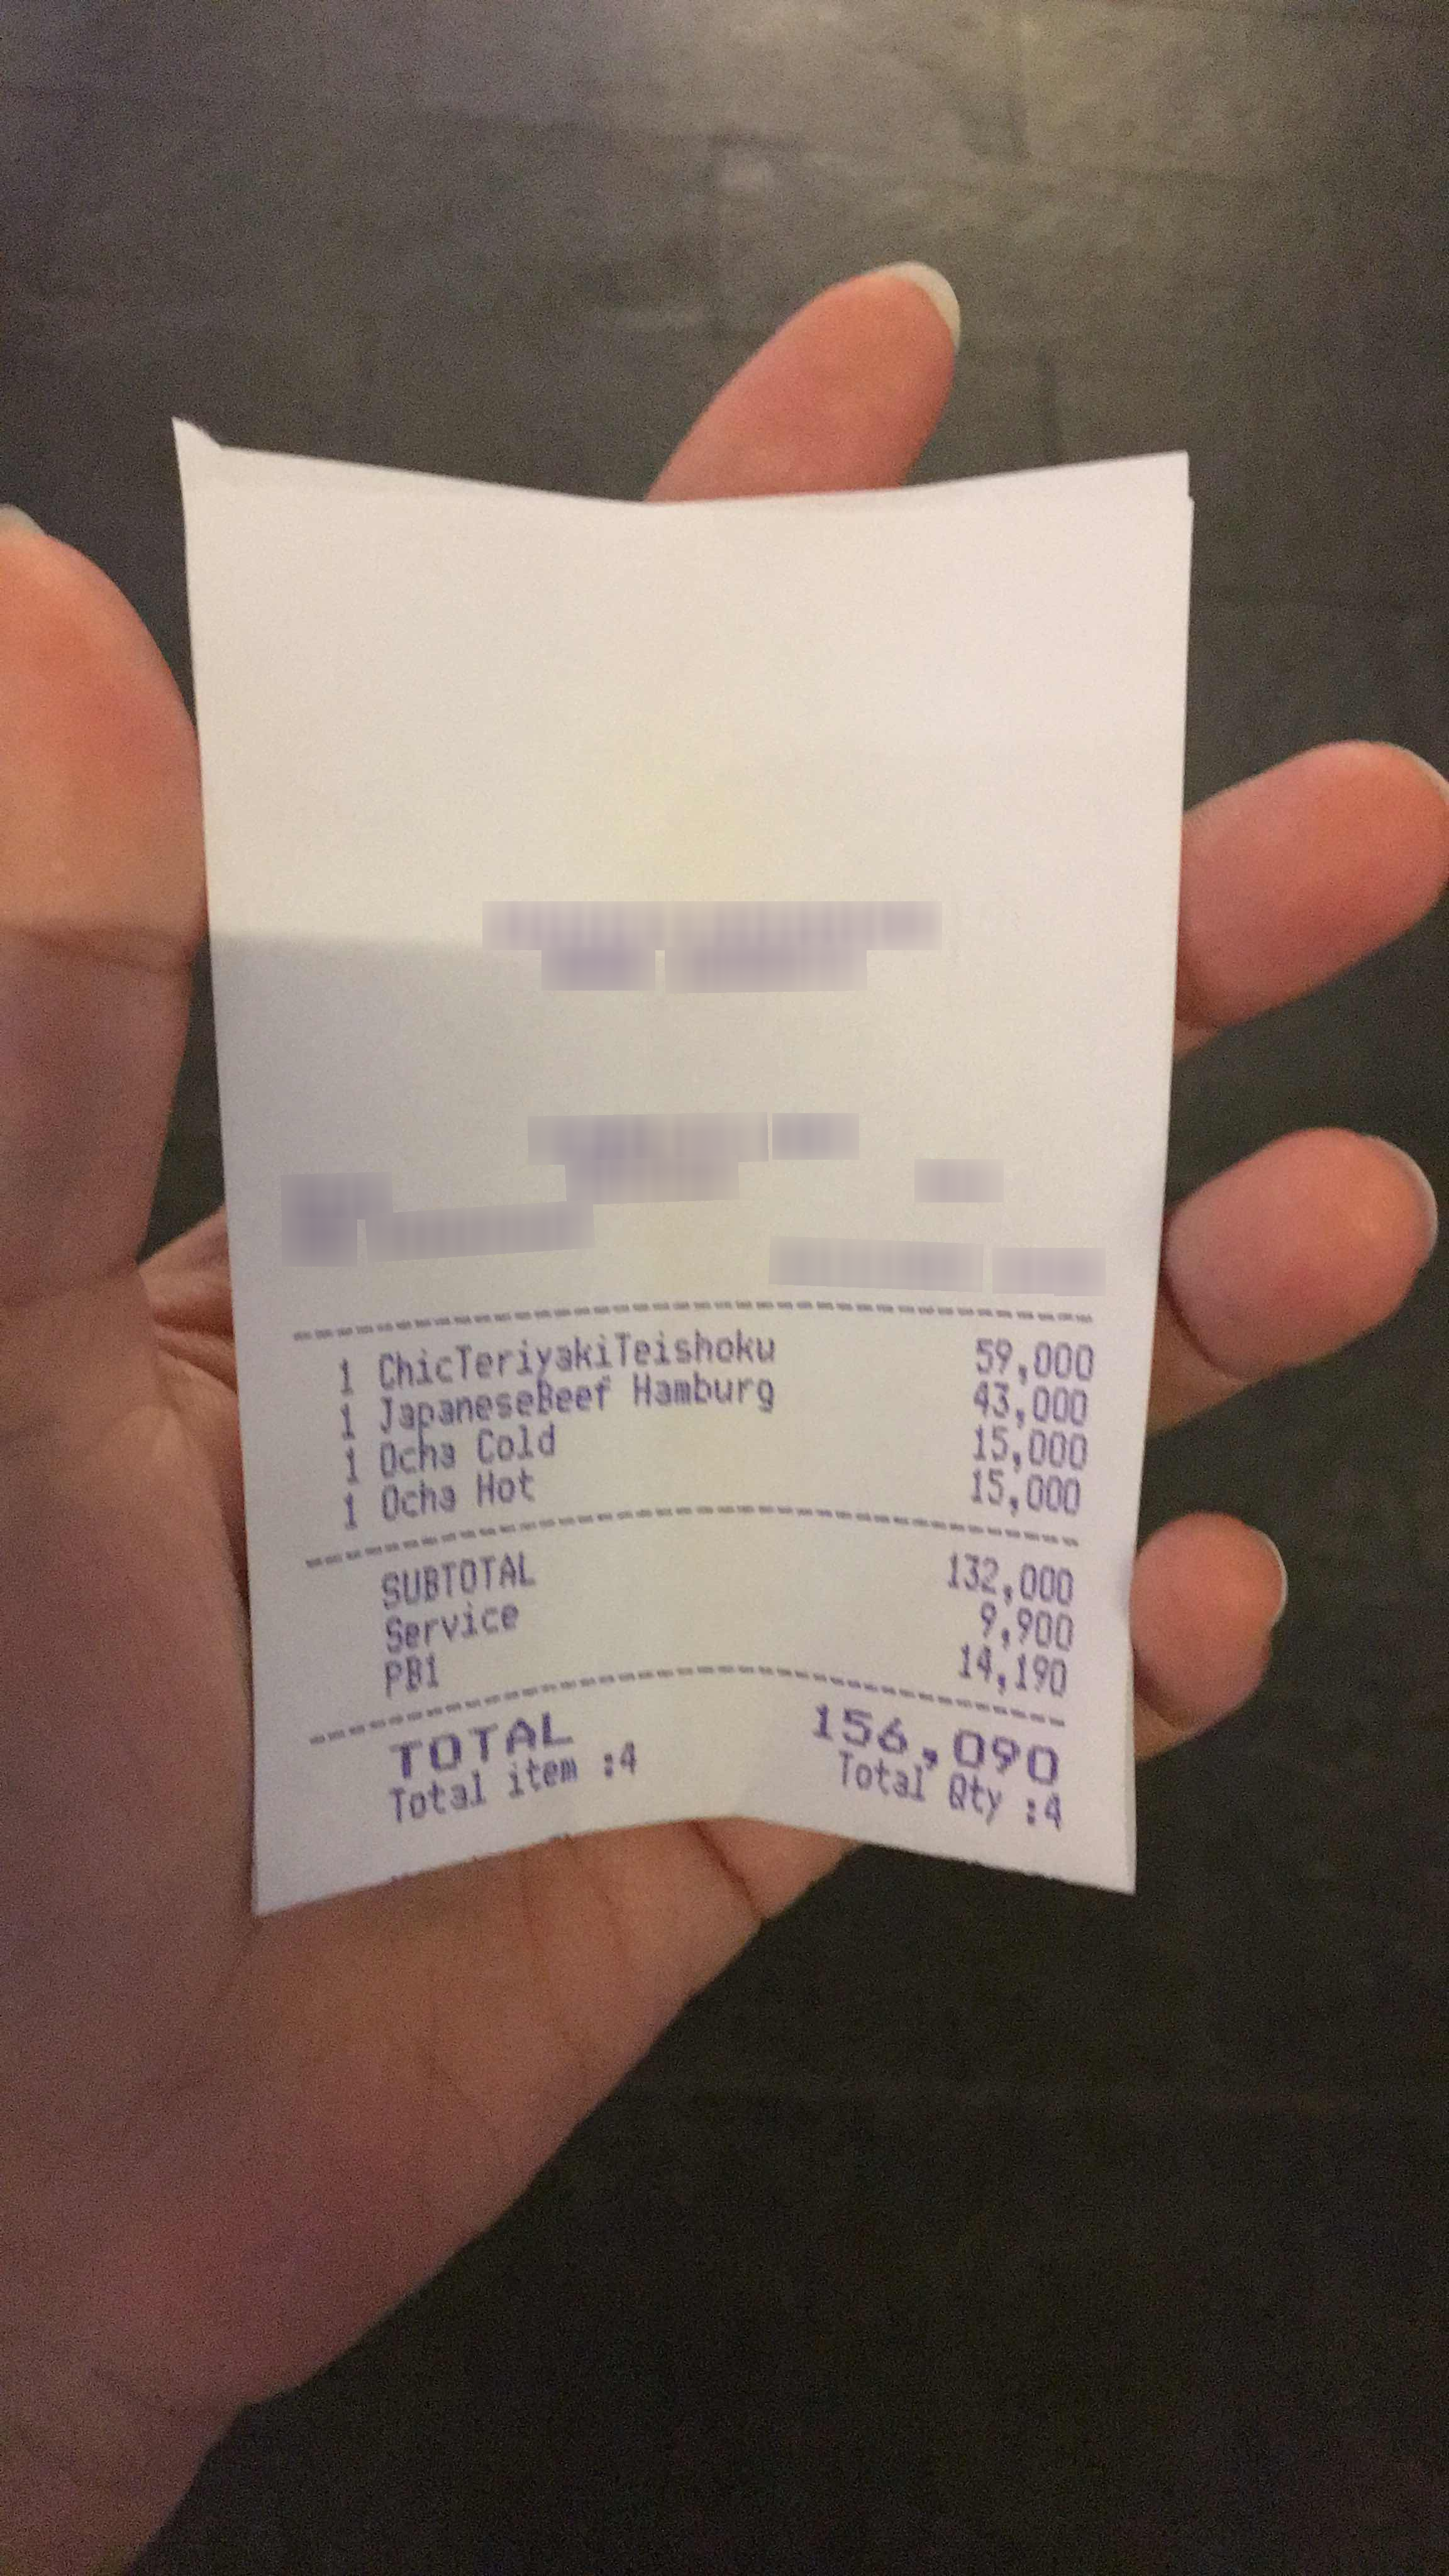
Number of items: 4
Subtotal: 132,000
Service charge: 9,900
Tax: 14,190
Total: 156,090
OCR text regions:
text: 1
text: ChicTeriyakiTeishoku
text: 59,000
text: 1
text: JapaneseBeef
text: Hamburg
text: 43,000
text: 1
text: Ocha
text: Cold
text: 15,000
text: 1
text: Ocha
text: Hot
text: 15,000
text: SUBTOTAL
text: 132,000
text: Service
text: 9,900
text: PB1
text: 14,190
text: TOTAL
text: 156,090
text: :4
text: Total
text: item
text: Total
text: Qty
text: :4